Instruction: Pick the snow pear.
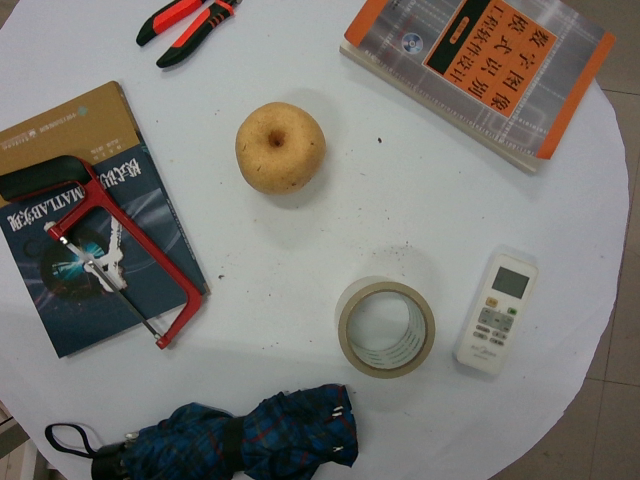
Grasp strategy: vertical